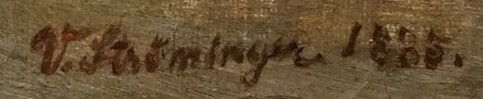
Signature of: vilém ströminger